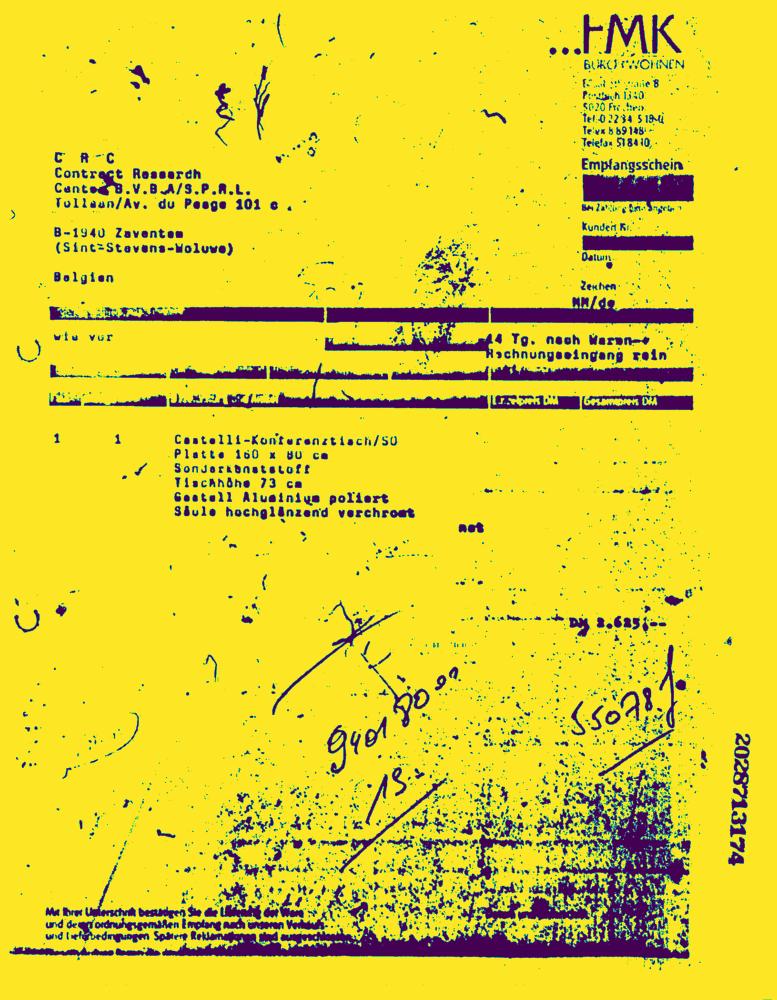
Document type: Invoice-Doc